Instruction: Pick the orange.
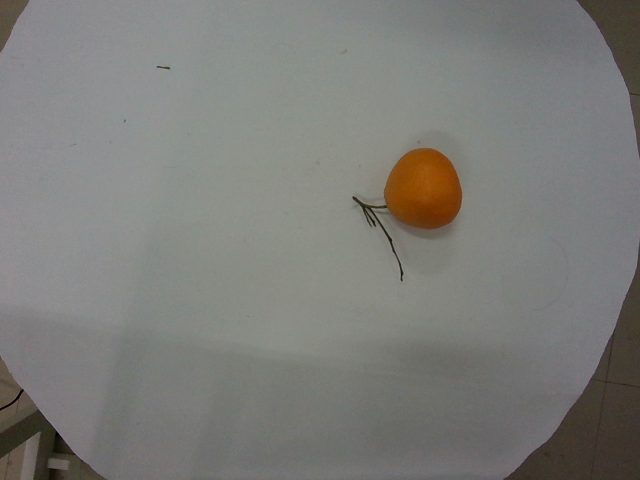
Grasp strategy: vertical